Question: What is the main concern?
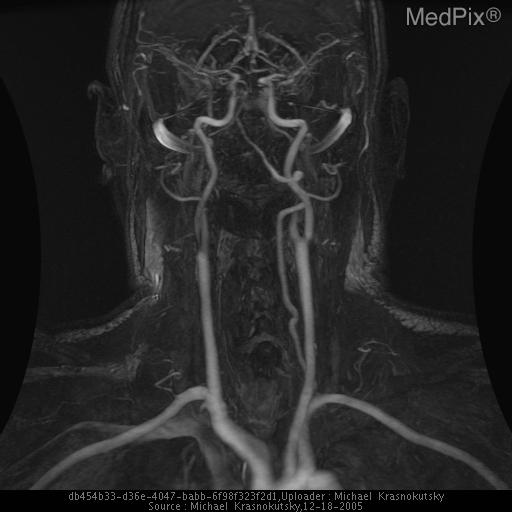
Answer: The findings suggest Diagnostic angiogram:
1. Head in neutral position.  Angiogram demonstrates normal caliber of the left vertebral artery.
2. Head in rotated position to the right (patient supine  on the table with a small pad under his head). Angiogram demonstrates slight irregularity of the vessel distal to exit from f. transversarium at C1-2 level.
3. Head is hyperextended and rotated to the right to a greater degree than in #2. Angiogram demonstrates significant narrowing of the vertebral artery at C1-2 level with slowing of contrast passage.

MRI/MRA demonstrates occlusion of the right vertebral artery.. MIP from contrast enhanced MRA of the neck vessels demonstrates occlusion of a right vertebral artery.  The left artery is of normal caliber without significant flow limited lesions.. The patient might have a history of 58 year old male with one year history of feeling dizzy when turning his head to the right.  His symptoms resolve each time once he returns his head to neutral position.  No symptoms when the head is turned to the left or hyperextended..